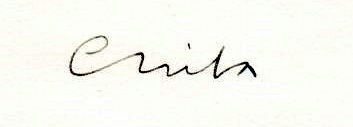
Signature of: carles riba